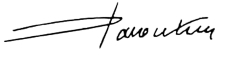
Signature of: q28500786